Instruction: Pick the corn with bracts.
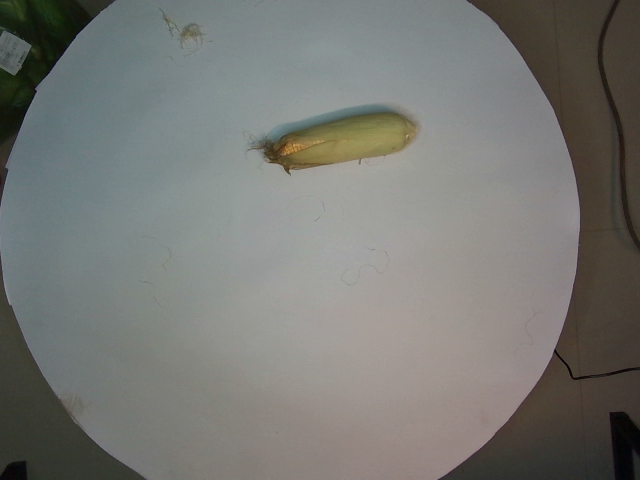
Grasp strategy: vertical